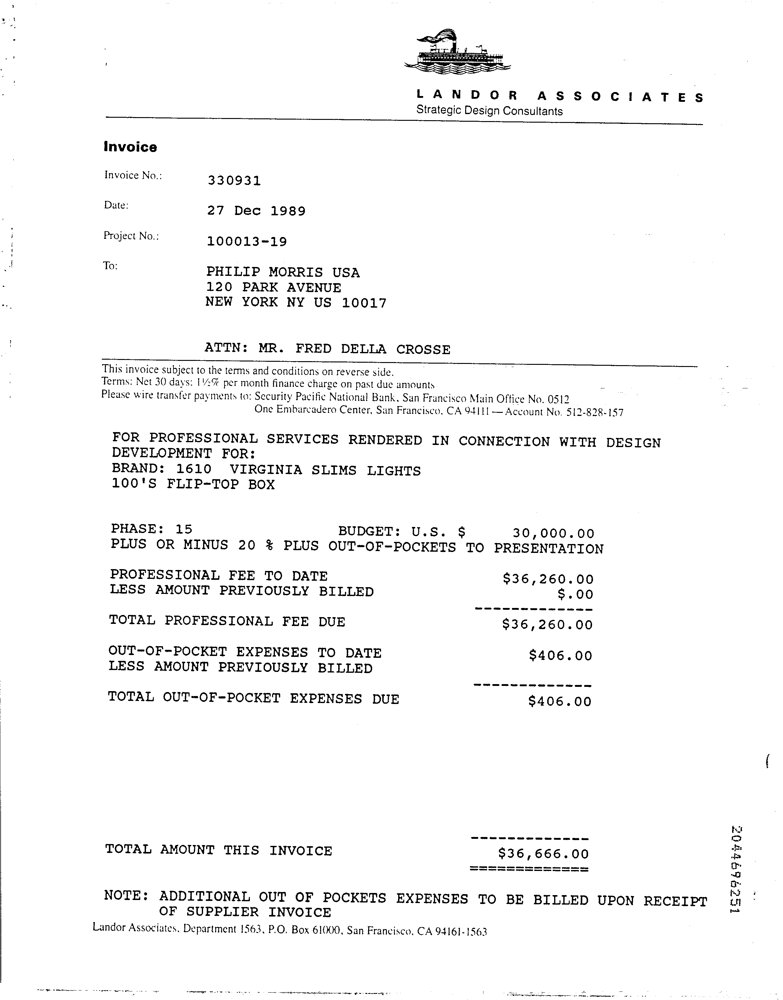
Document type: Invoice